Question: What is the potential diagnosis?
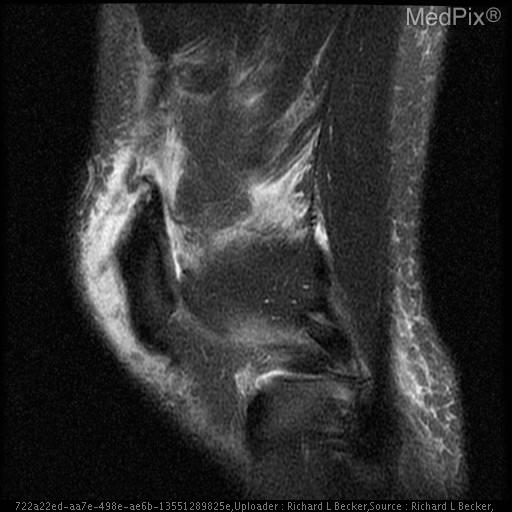
Answer: The possible diagnosis includes Quadriceps tendon rupture.